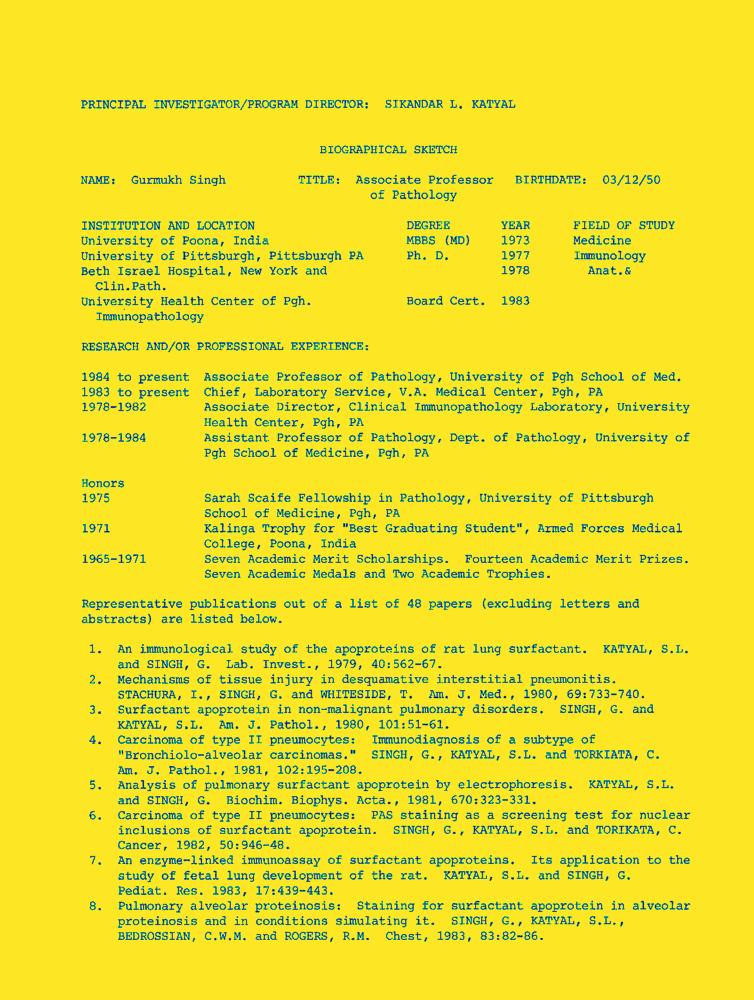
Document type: Resume-Doc